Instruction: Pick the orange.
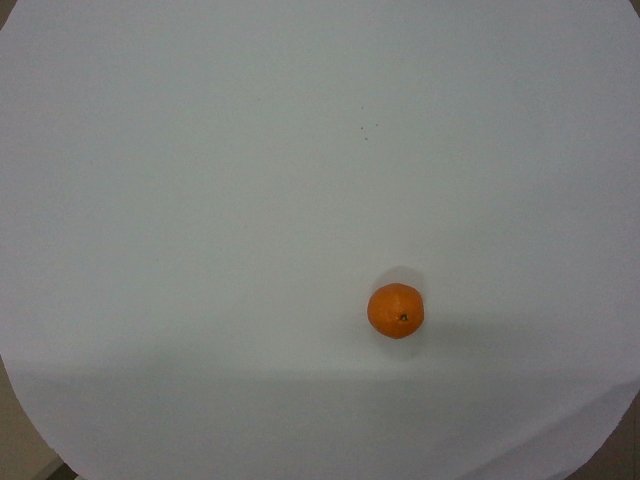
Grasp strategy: vertical